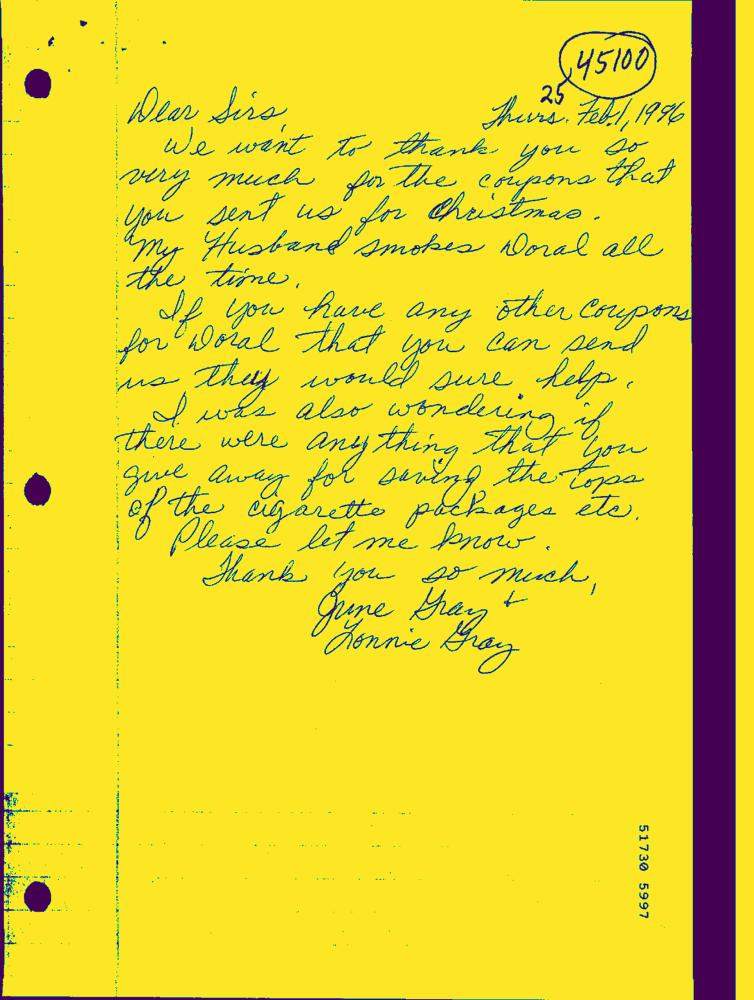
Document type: Hand-Written